Question: How is the history relevant to the case?
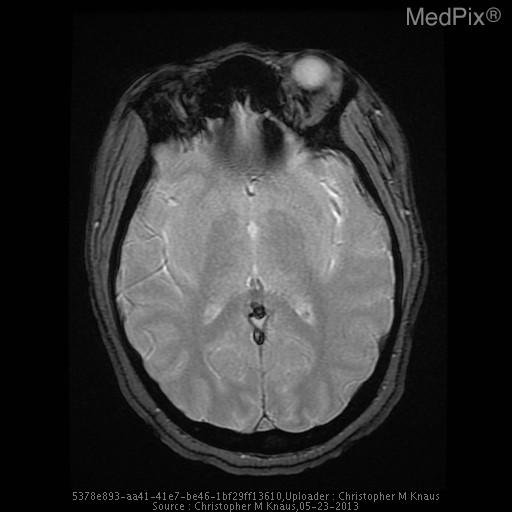
Answer: The patient's history of 17 yo girl presents with left sided facial weakness and numbness and the worst headache of her life that is rated 10/10.  The headache has been progressive for about 24 hours.  She has a history of migraine, but the patient states that her current headache does not feel like her typical migraine headache. is key in understanding the case.